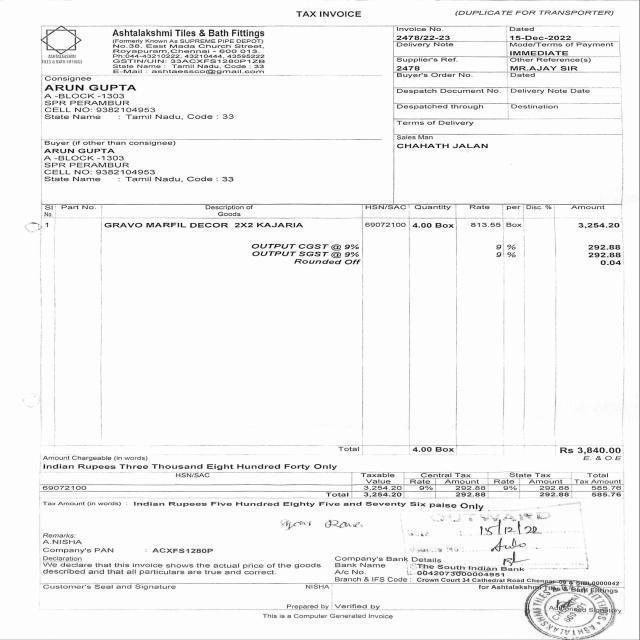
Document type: Invoice